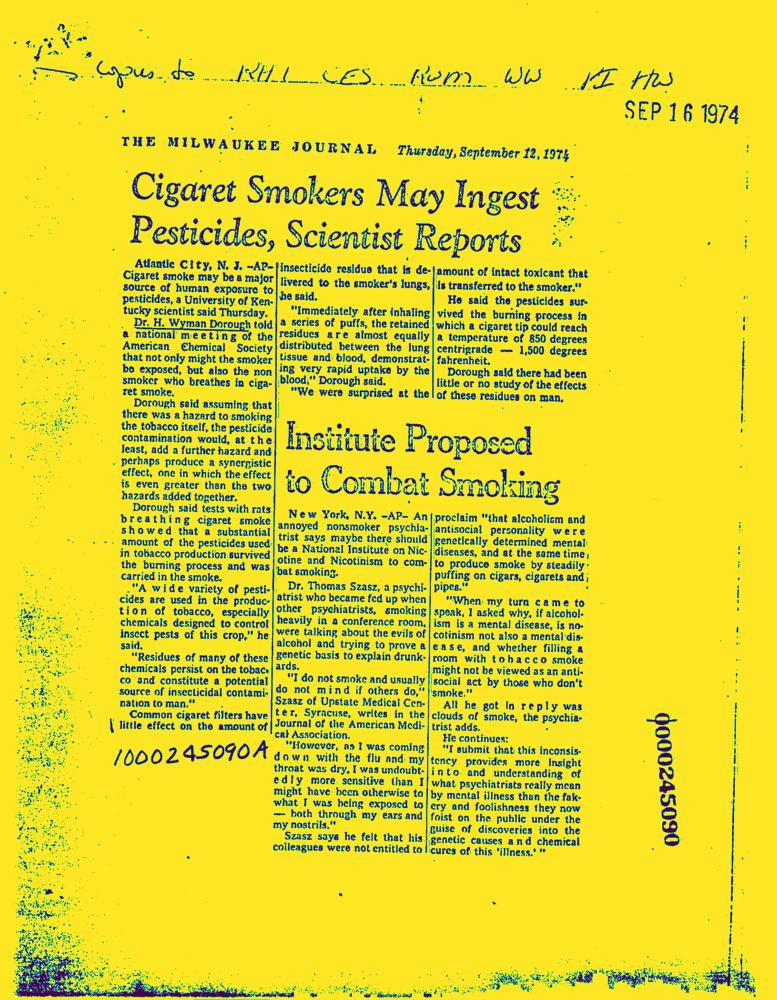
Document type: News-Article